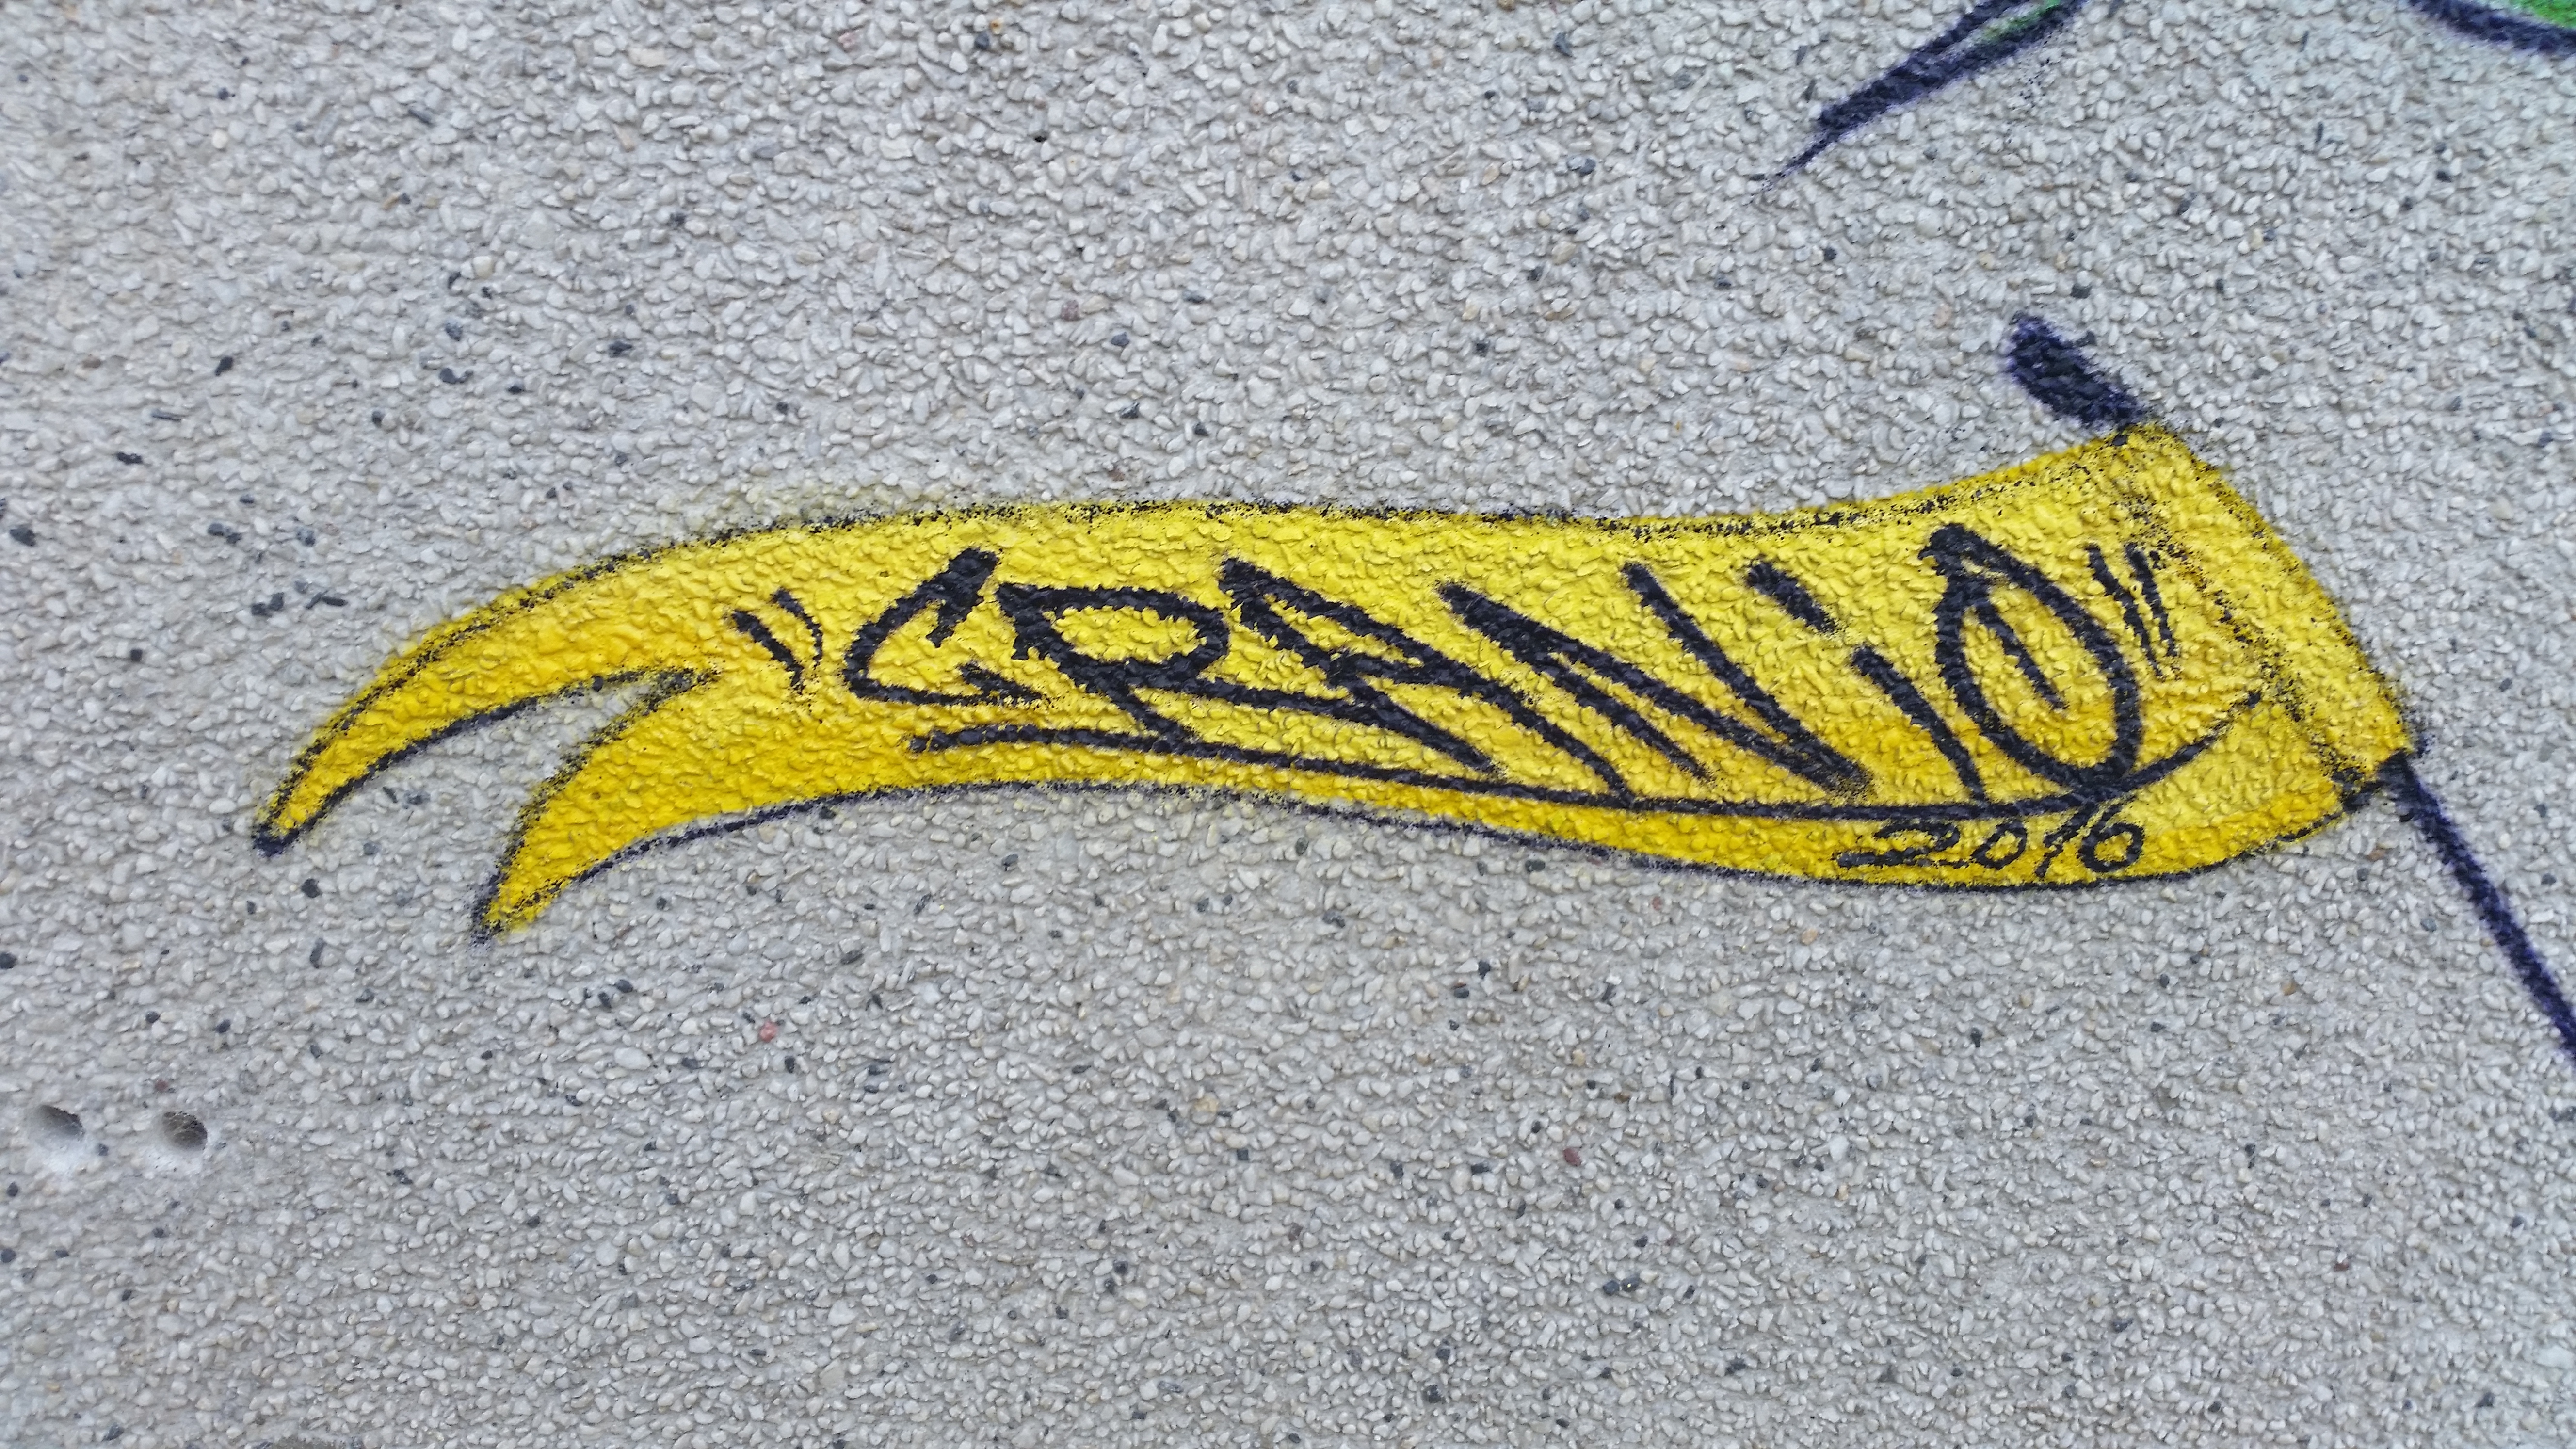
Signature of: cranio